Patient: Female, age 28
A 28-year-old woman was admitted to the Second Xiangya Hospital of Central South University, Hunan, China because of recurrent cough for 6 years and wheezing for 7 months, which aggravated for half a month in May 2021. The patient started to cough sputum early in September 2014, and pulmonary tuberculosis was considered the reason at the local hospital and therefore anti-tuberculosis was given. The symptoms improved significantly until 2015; the patient complained of cough with fever during the anti-tuberculosis therapy and visited our hospital for the first time. Laboratory tests showed an elevated level of leukocyte count, erythrocyte sedimentation rate, C-reactive protein level, and serum total IgE (2,500 IU/ml, normal range: <130 IU/ml). The chest CT revealed multiple cavitary lesions in both upper lungs and the dorsal segment of the left lower lung and bronchiectasis of bilateral lobes (Figure 1A). A combined infection of aspergillosis and Staphylococcus aureus was confirmed by positive culture of both sputum and bronchoalveolar lavage fluid (BALF). Anti-infection with teicoplanin and itraconazole was prescribed, and her symptoms were relieved on therapy. The patient remained stable until 2019; she began coughing intermittently and the symptoms gradually worsened when accompanied with dyspnea and wheezing. She visited our hospital for the second time in December 2020. Blood tests showed a moderately elevated level of eosinophil count (0.97 x 109/L, normal range: 0.02-0.52 x 109/L) and a markedly increased serum total IgE level (>2,500 IU/ml). Total levels of aspergillosis-specific IgE, IgM, and IgG were above normal. A pulmonary function test revealed decreased FVC (2.41 L; expected value: 2.92 L), decreased FEV1 (1.54 L, expected value: 2.53 L), and decreased FEV1/FVC (63.68%, expected value: 84.52%), indicating moderate obstructive pulmonary ventilation dysfunction and positive bronchodilation test (FEV1 increased by 16.8%). The chest CT revealed bilateral multiple bronchiectases, pulmonary bulla, and atelectasis in the right middle lung lobe (Figure 1B). Based on these data, a diagnosis of allergic bronchopulmonary aspergillosis (ABPA) was made. Oral voriconazole 200 mg two times daily and methylprednisolone 16 mg per day plus inhaler were prescribed but were demonstrated to be insufficient without the improvement of symptoms. Since February 2021, she was given omalizumab 600 mg three times every month; she was readmitted due to the aggravation of cough and wheezing. The patient denied any history of food or drug allergies. Her family history was negative for any inherited genetic diseases.
On physical examination, her body weight was 58 kg on admission. She exhibited facial flushing, a full moony face, buffalo back, and mossy skin changes on the scalp. Moist rales could be heard on bilateral lung fields. Her laboratory findings on admission revealed moderate C-reactive protein level (33.6 mg/l, reference range: 0-6 mg/l) and a normal level of leukocyte count and erythrocyte sedimentation. Serum IgE was above normal (770 IU/ml, reference range: <130 IU/ml); serum -beta-D-glucan test, galactomannan test, anti-nuclear antibody, anti-neutrophil cytoplasmic antibodies, vasculitis antibodies, antiphospholipid antibodies, antibodies to extractable nuclear antigens, and rheumatoid factor were negative. Pulmonary CT suggested diffuse multiple ground glass shadows and scattered striae in both lungs and more cystic lesions than previously observed (Figure 1C). Bronchoscopy showed viscous jelly-like secretions in the tracheal lumen. The next-generation sequence (NGS) of BALF indicated Pneumocystis jirovecii (sequence reads 34909), Human Herpes Virus Type 5 (also named CMV, sequence reads 1843), and Human Herpes Virus Type 4 (also named EBV, sequence reads 7). With classic diffuse ground-glass lesions appearing in the chest CT images and high sequence reads of CMV and P. jirovecii in BALF detected by mNGS, we identified that the patient had CMV and P. jirovecii coinfection. The sequence reads of EBV, which is ubiquitous in most of the population, were too few to be identified as pathogenic. SMZ-TMP and ganciclovir were given and symptoms were gradually relieved (Figure 2).
Given that the young patient was predisposed to multiple pathogens, including some opportunistic strains, we carefully reviewed the patient's medical history. Surprisingly, she had multiple skin rashes and pruritus all over the body since childhood. A minor traumatic fracture of the right calf occurred at the age of 12. She underwent cutaneous abscesses requiring incision and drainage at 13 years of age. The patient also had a previous diagnosis of pelvic abscess, tubal occlusion, and primary infertility. The patient had recurrent infections of different strains including opportunistic pathogens in multiple organs, skin rashes, and markedly elevated IgE levels. HIES were suspected, and she scored 45 points on the National Institutes of Health clinical HIES scoring system. Further whole-exome sequencing (WES) was performed to screen potential mutations, indicating a heterozygous missense mutation in exon 15 of STAT3 (c.1294G>T, g.62382G>T, p.Val432Leu, NM_139276.2). Consequently, the final diagnosis was made as AD-HIES. Her parents and younger sister are wild-type genotypes. In addition to the standard anti-infection therapy, we prescribed omalizumab 300 mg every 2 weeks and Seretide inhalation. Oral corticosteroids gradually reduced and stopped. During 6 months of follow-up, the patient did not experience recurrent infection. After an initial fluctuation of the level, serum IgE remained stable recently. The patient's symptoms and lung function improved on therapy (Figure 3). The chest CT scan demonstrated improved infiltrates (Figure 1D).
Keywords: stat3 gene, allergy bronchopulmonary aspergillosis, case report, hyper-ige syndrome, omalizumab
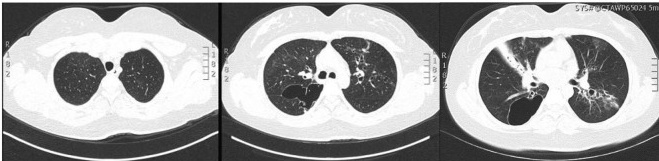
Image caption: Pulmonary imaging by CT scan. (C) 8 May 2021: diffuse multiple ground glass shadows and scattered striae in both lungs and more cystic lesions than previously observed.